Question: What was observed in the imaging?
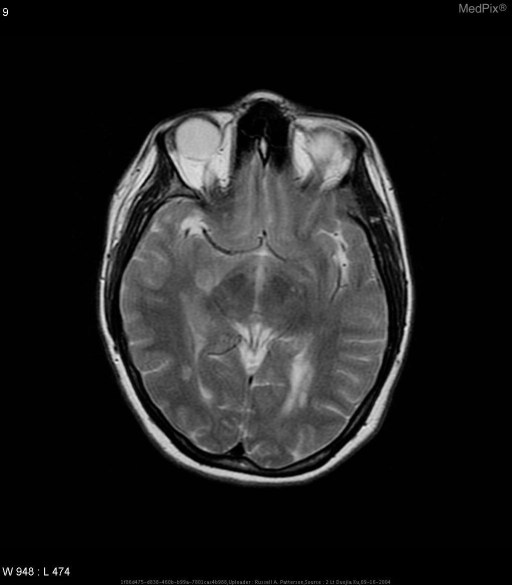
Answer: The imaging shows There are multifocal areas of predominately white matter abnormal signal intensity  Several lesions are in the corpus callosum, the largest seen in the body of the corpus callosum; with periventricular and periatrial predominance.

Several lesions are oriented perpendicular to the corpus callosum (Dawson’s fingers).

Similar hyperintense lesions are also seen in the brain stem and spinal cord, best seen on the sagittal images. Multiple areas of abnormal signal intensity - most are in the deep and periventricular white matter.